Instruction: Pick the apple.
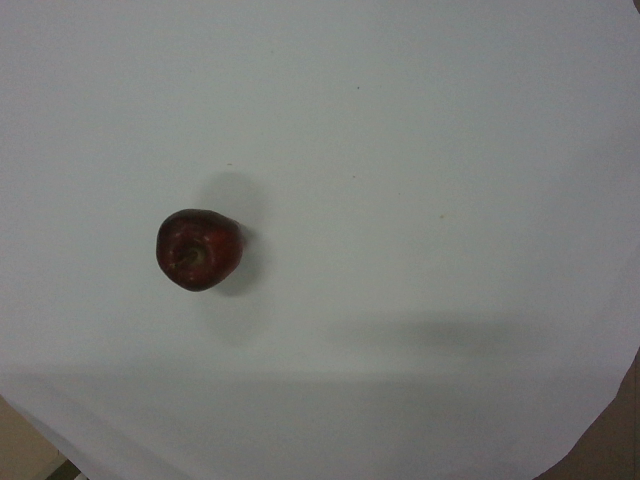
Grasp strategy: vertical